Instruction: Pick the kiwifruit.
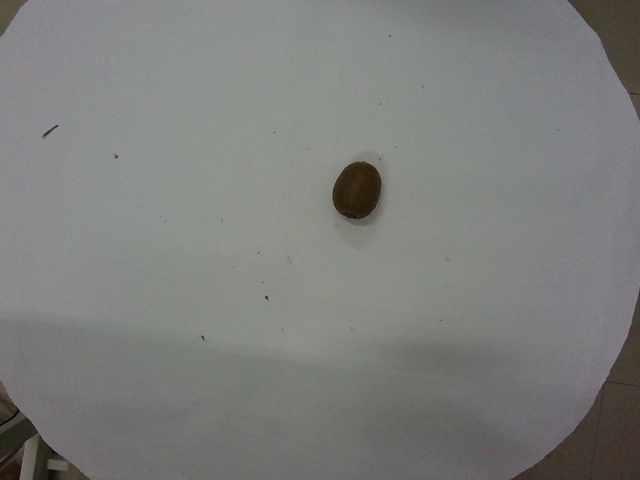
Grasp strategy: vertical